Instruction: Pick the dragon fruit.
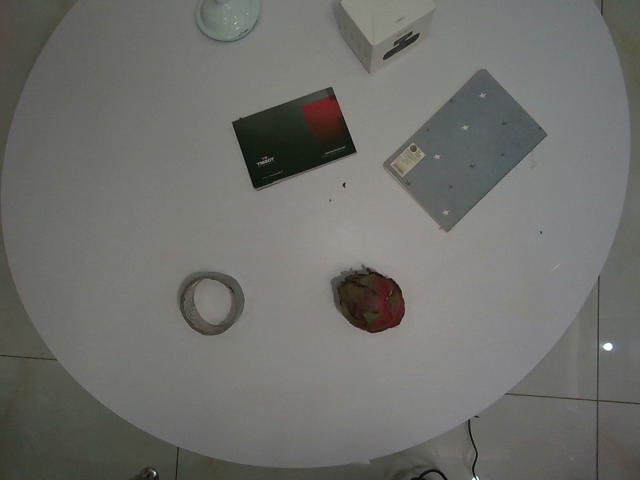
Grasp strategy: vertical